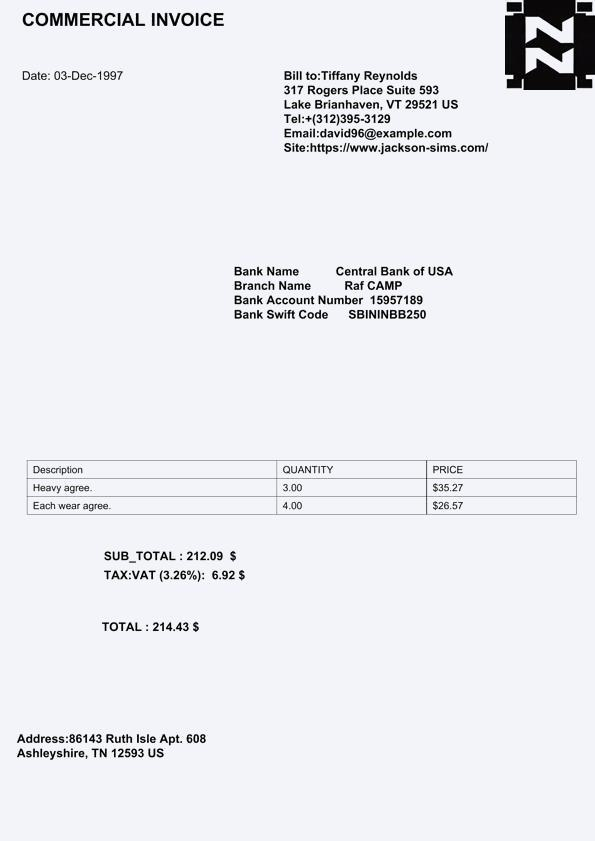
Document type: Invoice